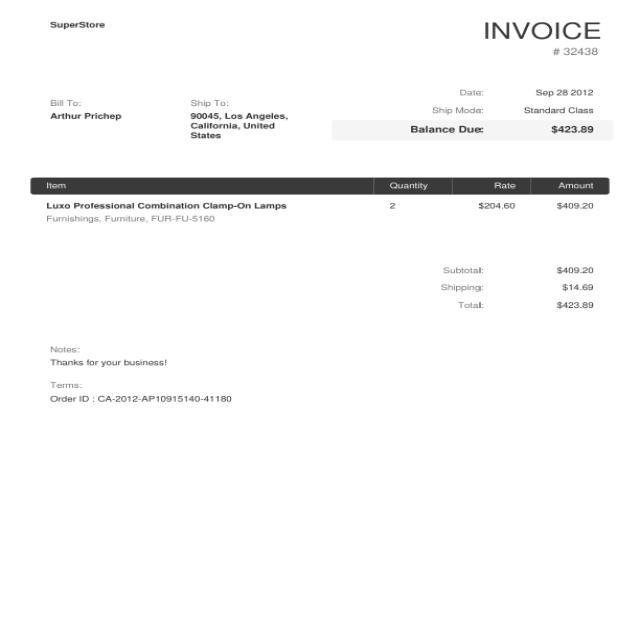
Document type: Invoice